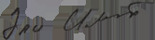
Signature of: ali ildirimoglu